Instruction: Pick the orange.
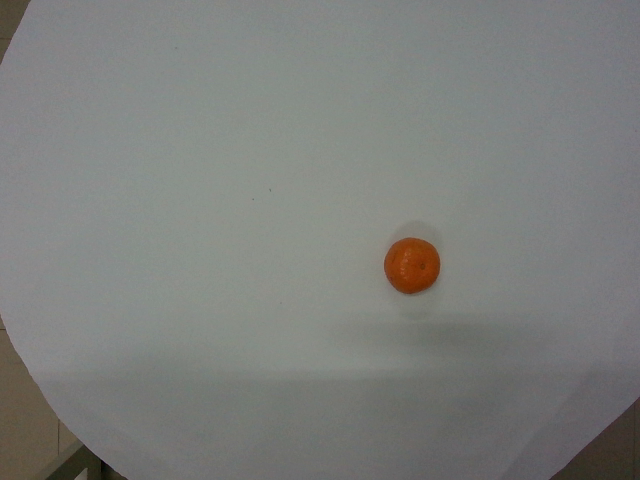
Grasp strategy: vertical